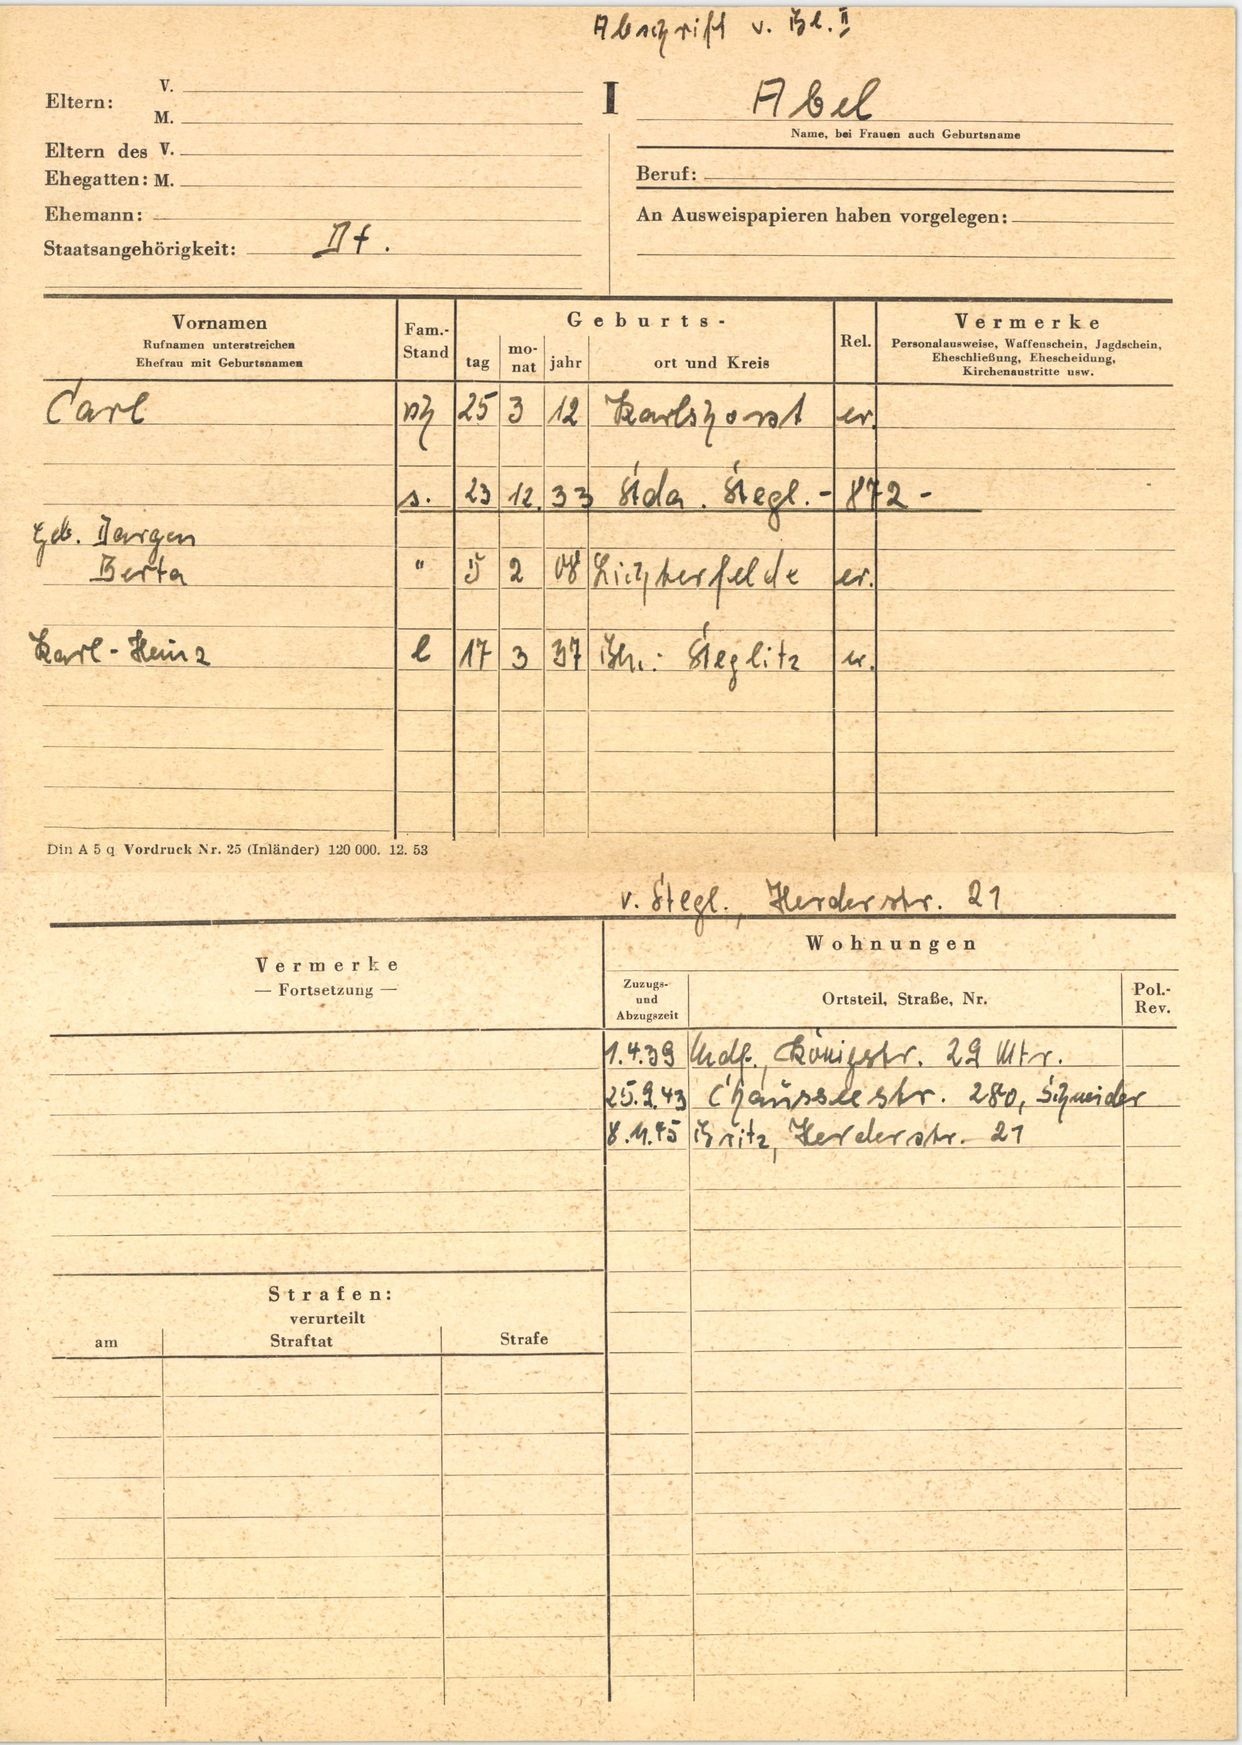
Abel